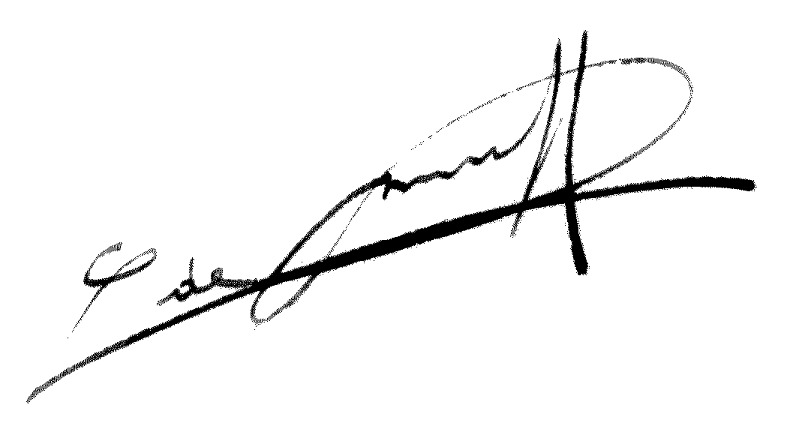
Signature of: constantin rozanoff